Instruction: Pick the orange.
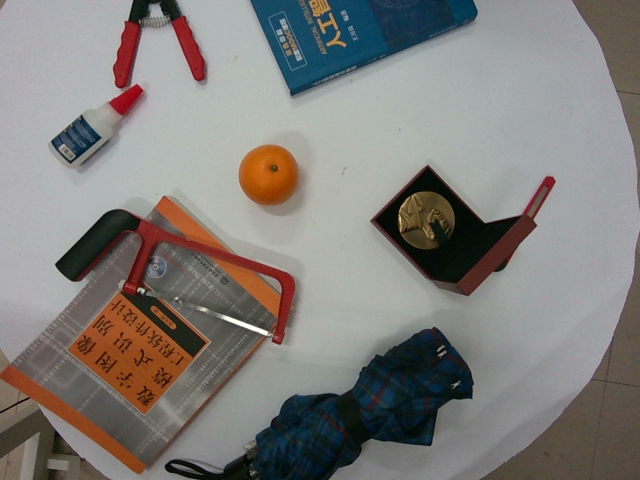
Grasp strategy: vertical